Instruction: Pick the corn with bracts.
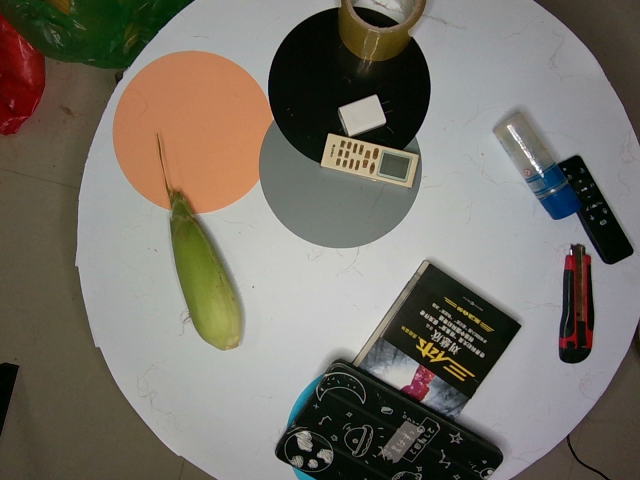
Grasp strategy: vertical